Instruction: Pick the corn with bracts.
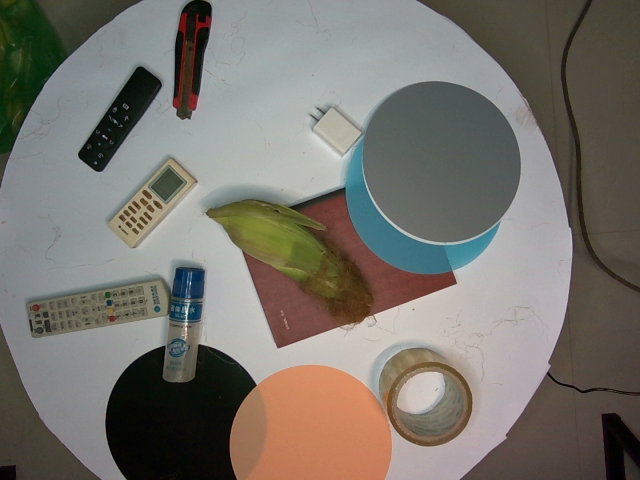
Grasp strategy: vertical